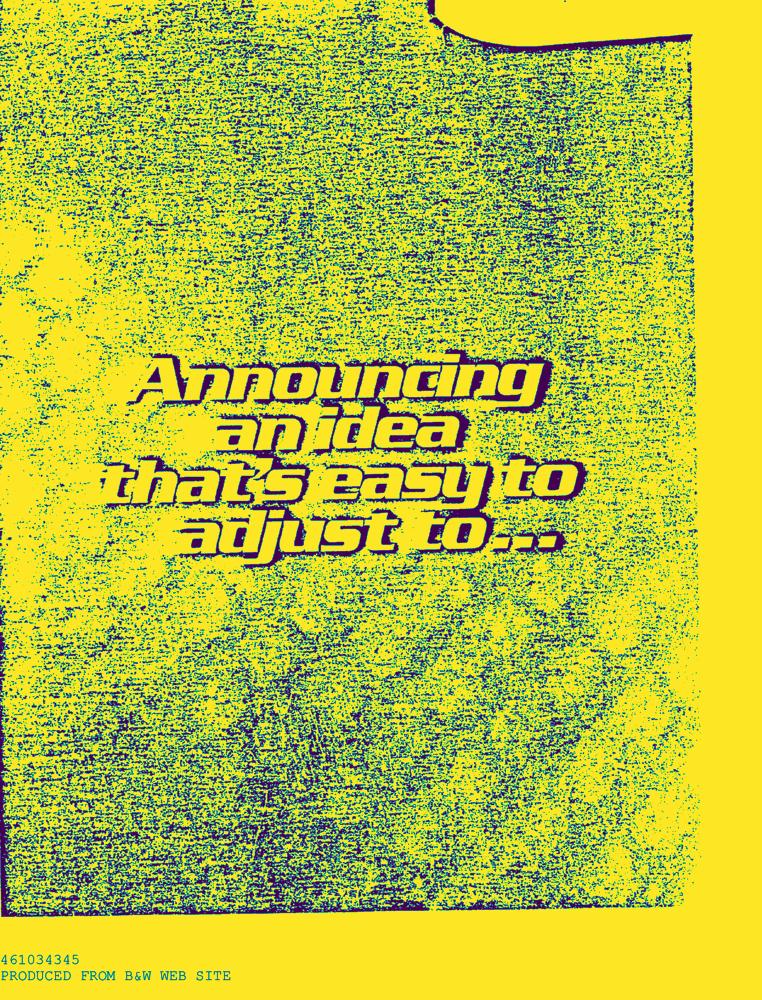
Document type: AD